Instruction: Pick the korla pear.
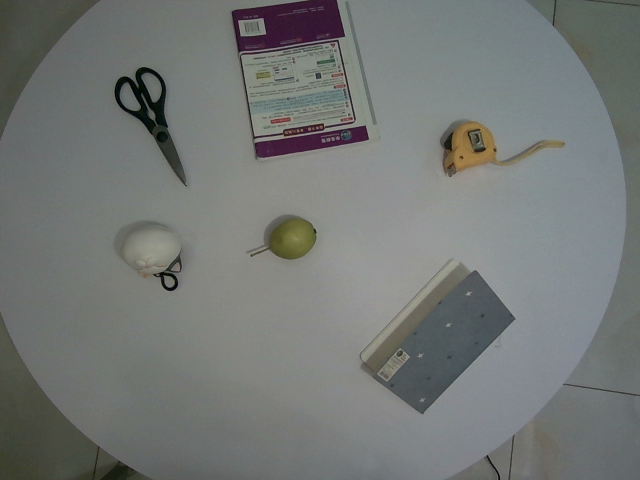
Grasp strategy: vertical